Question: What is the name of the tenant mentioned in the document?
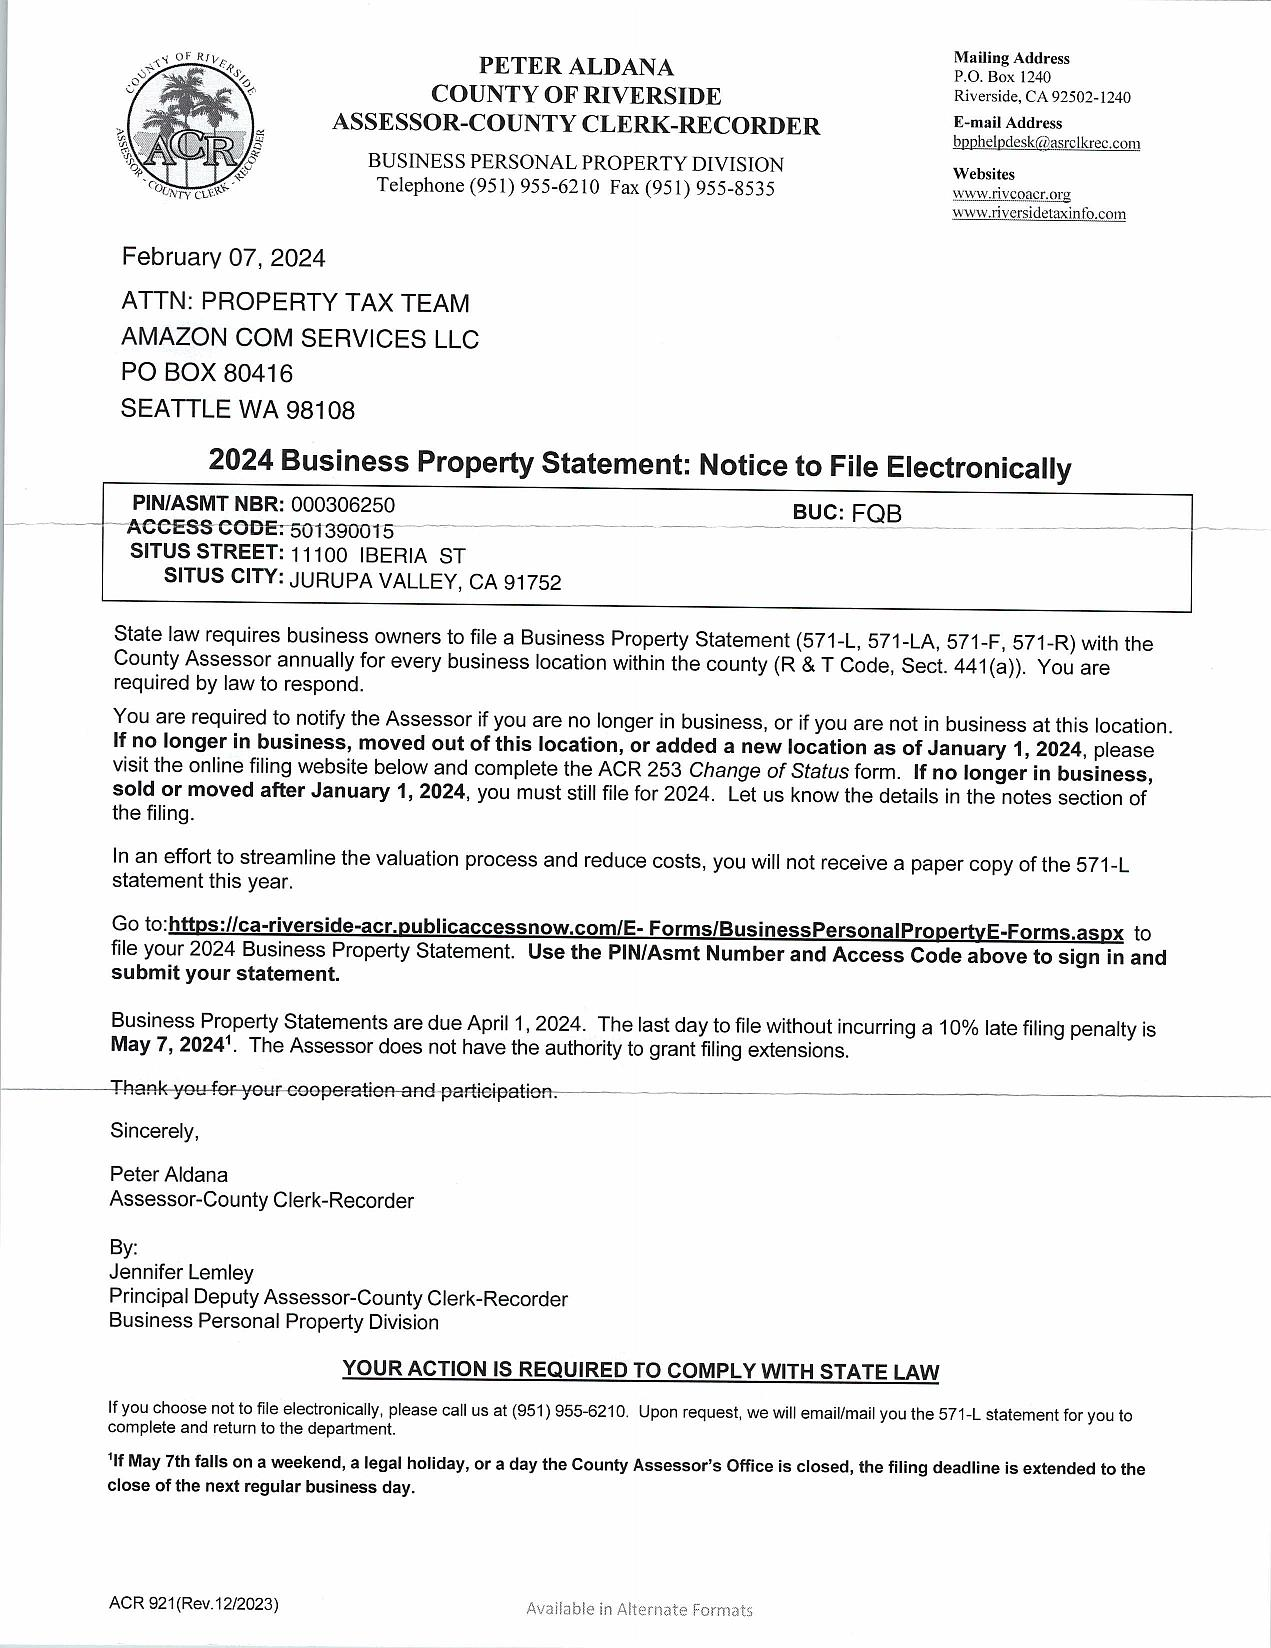
Answer: "AMAZON COM SERVICES LLC"